Question: What is the total amount of taxes owed as per the document?
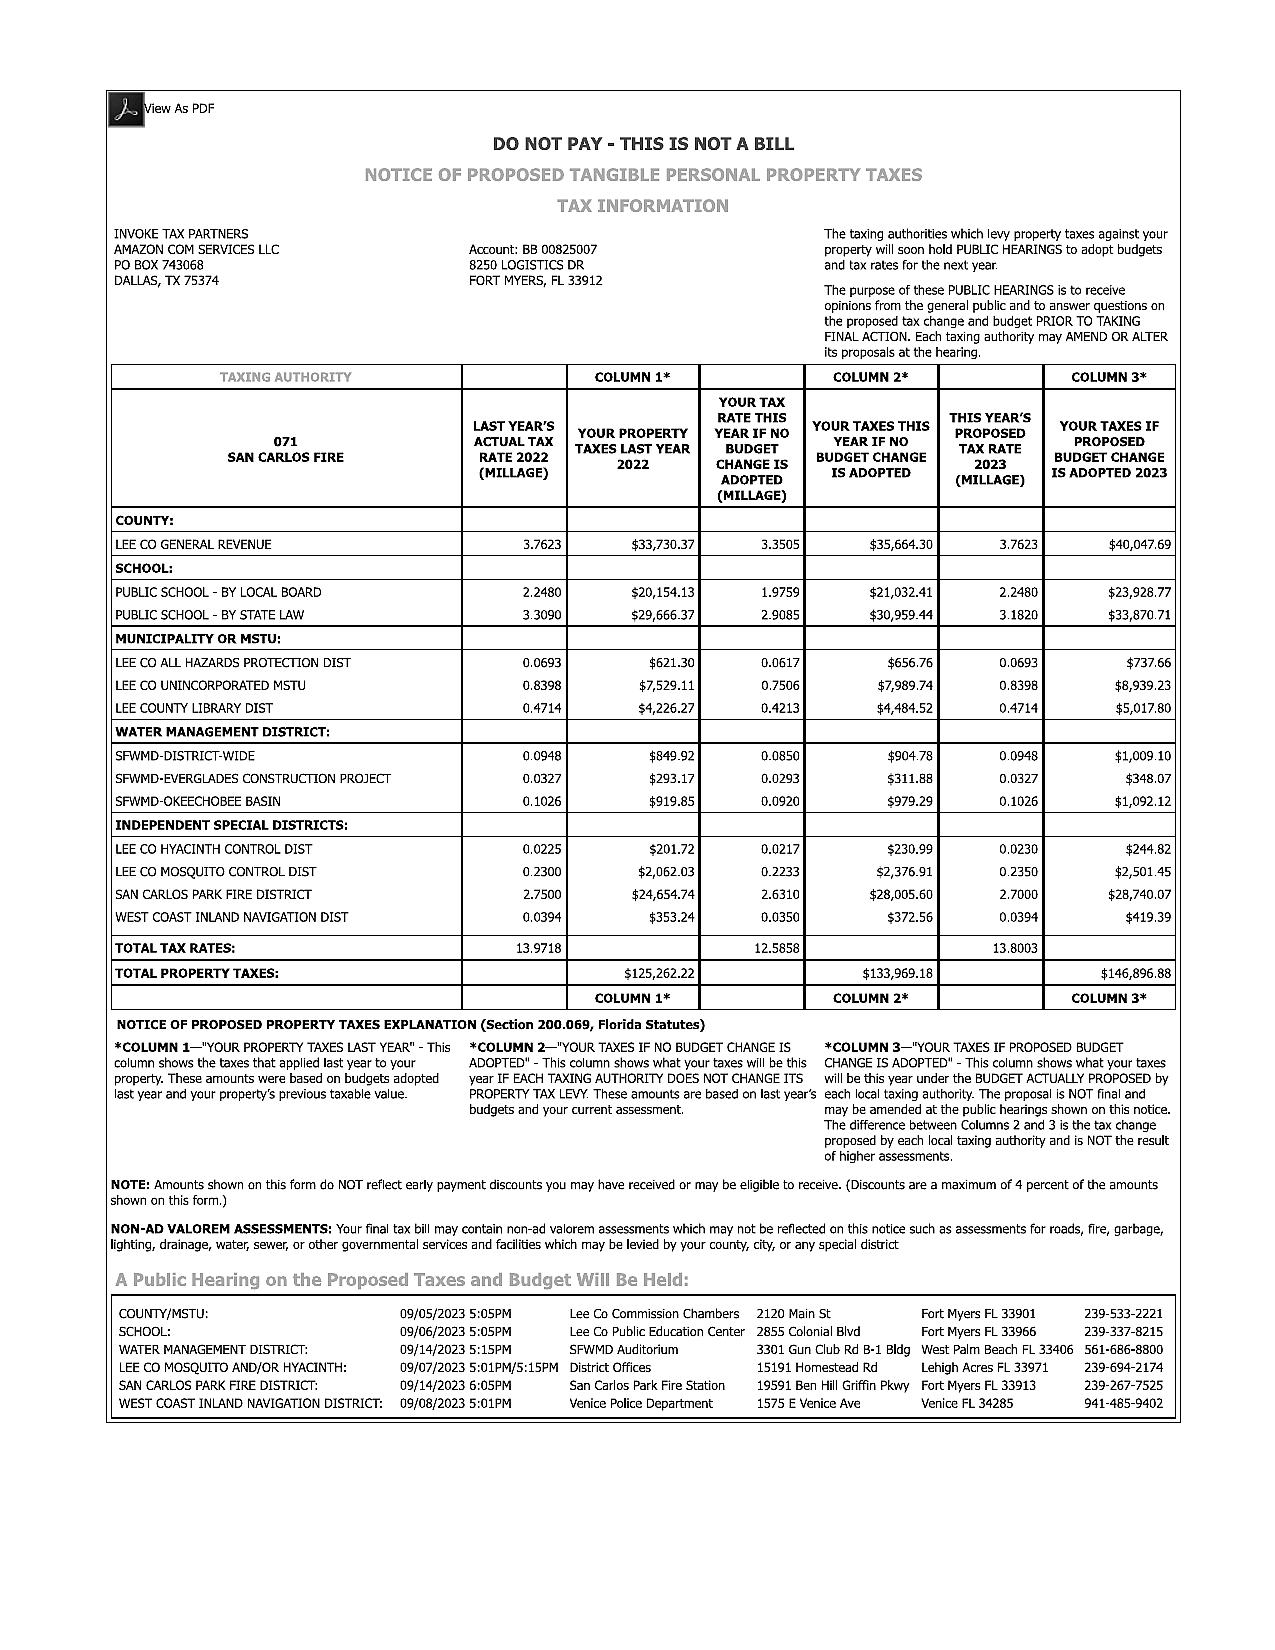
Answer: "$133,969.18 "